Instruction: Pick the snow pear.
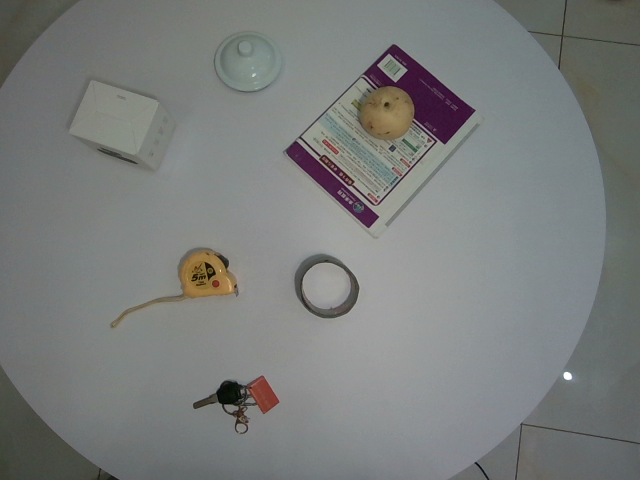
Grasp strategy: vertical